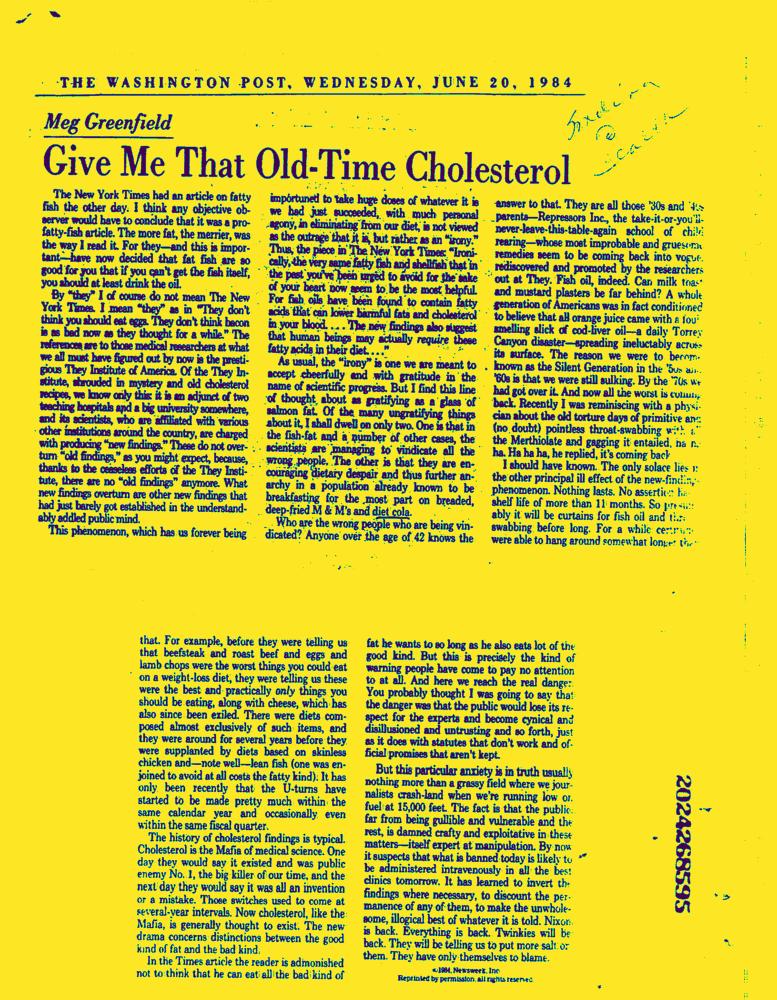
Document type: News-Article